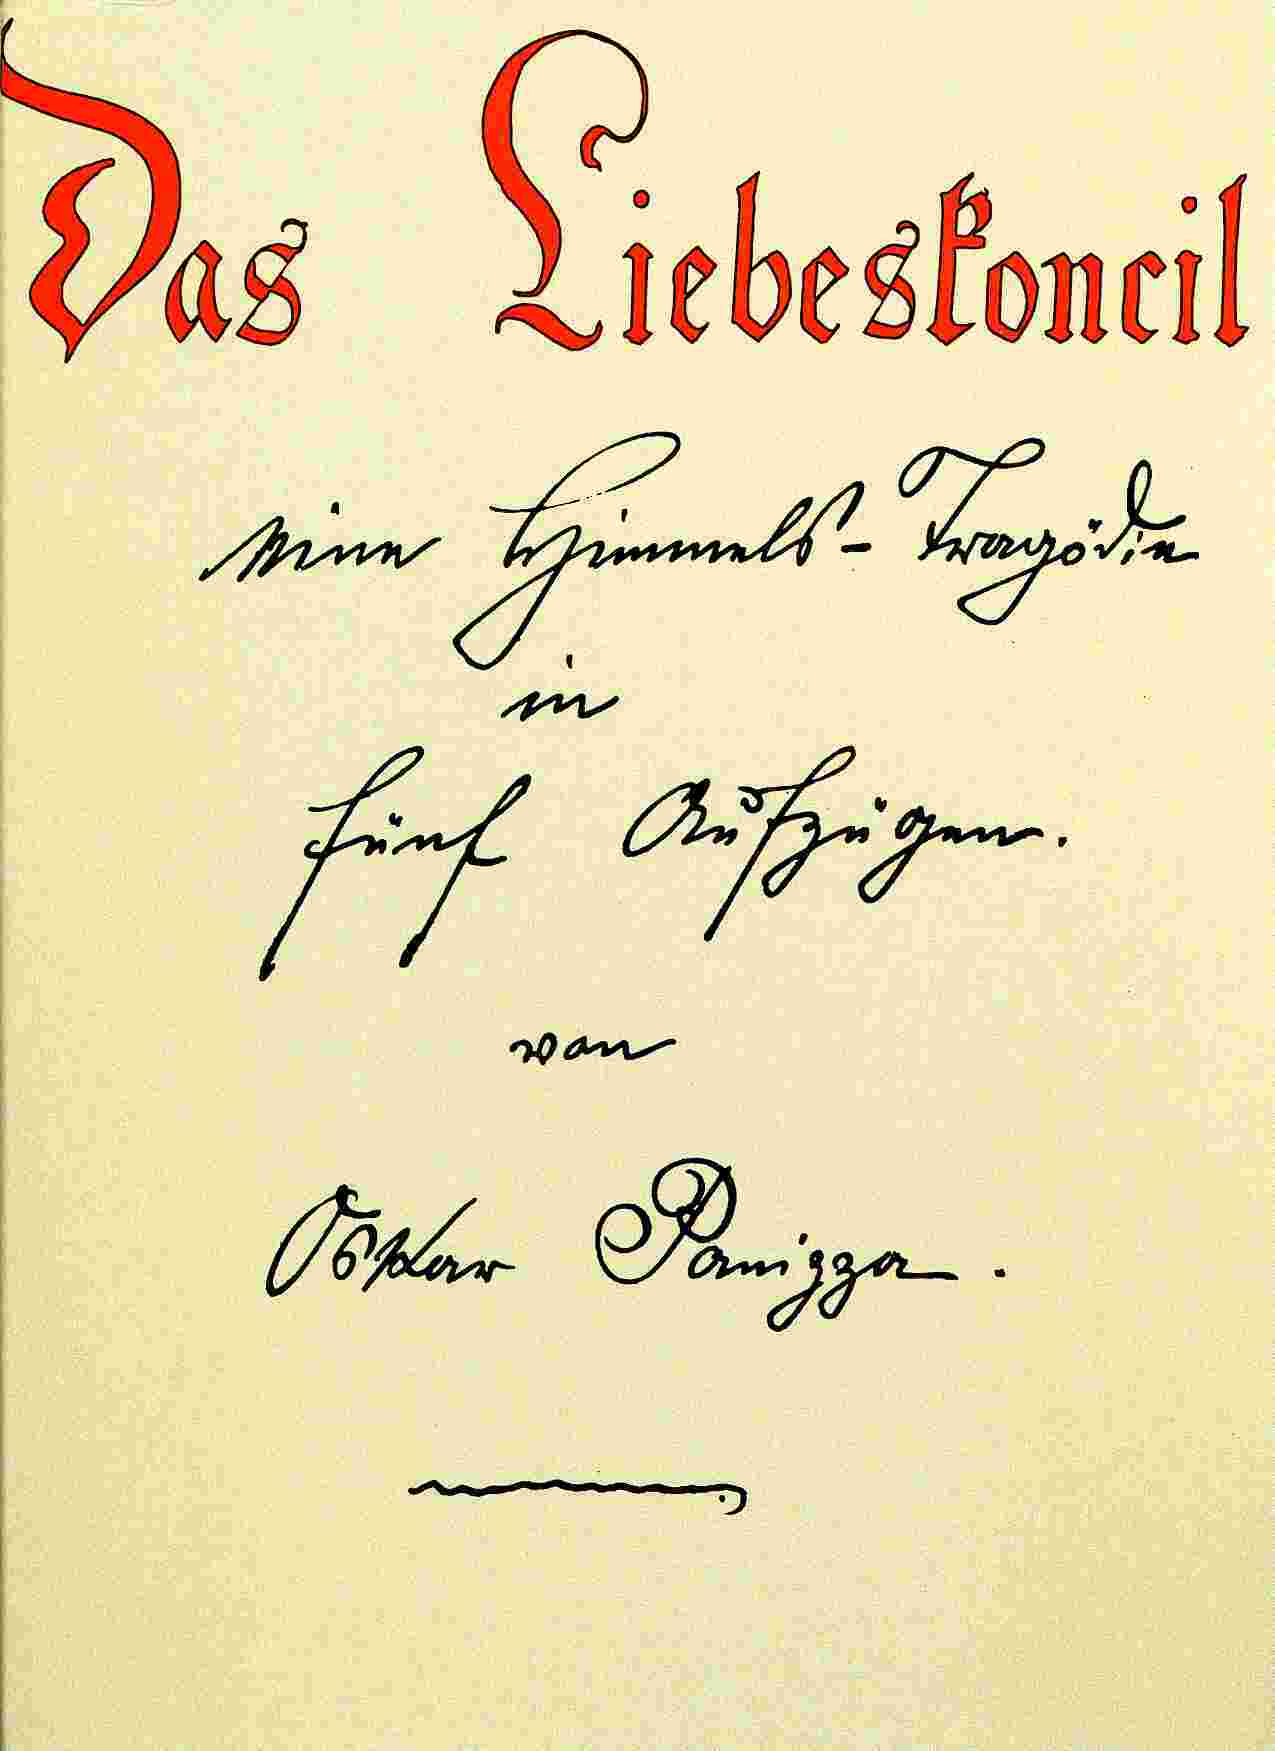
Signature of: oskar panizza